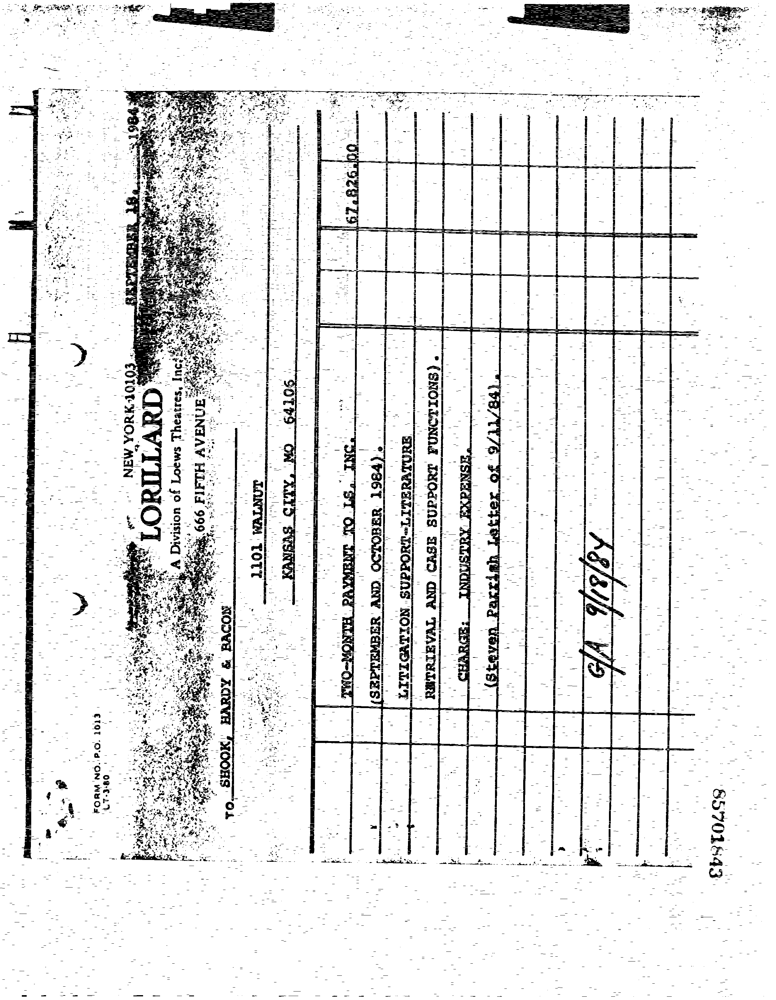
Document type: Invoice